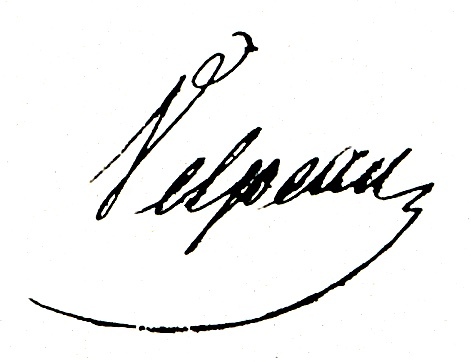
Signature of: alfred armand louis marie velpeau